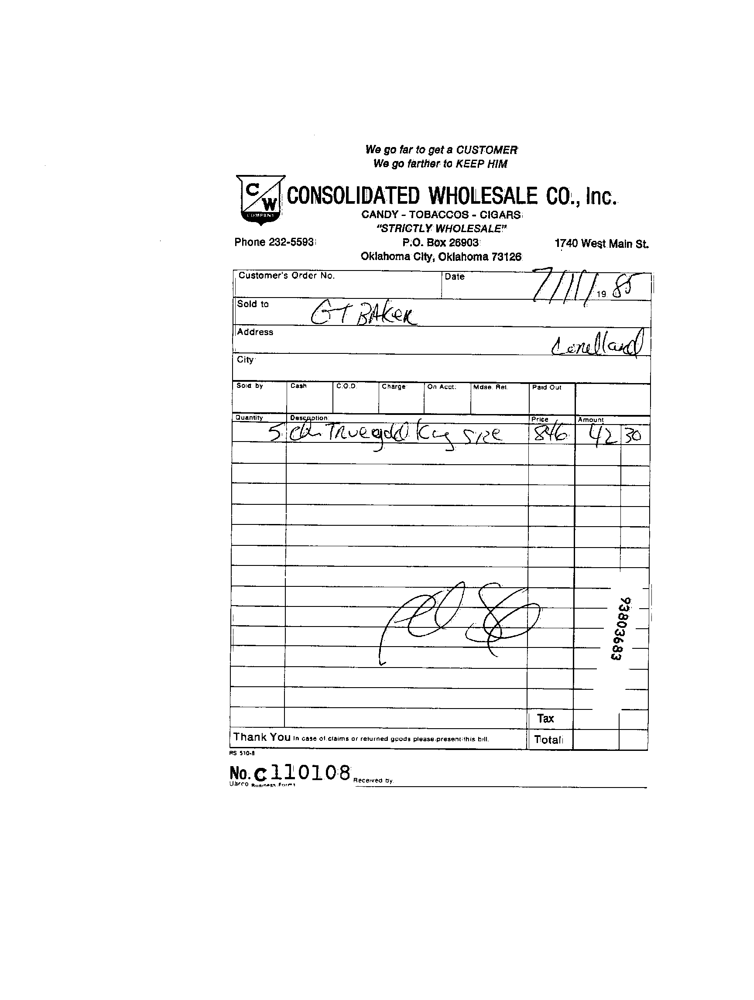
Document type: Invoice